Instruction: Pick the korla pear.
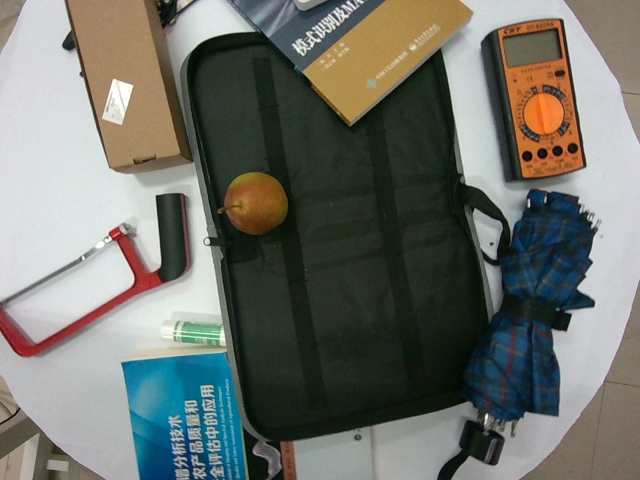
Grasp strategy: vertical